Question: In what way does the history help explain the case?
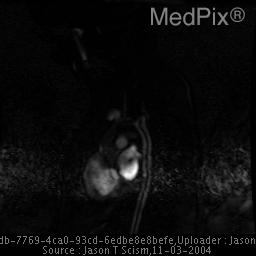
Answer: The patient's history of This case is based on a 3 year old female who at the age of 18 months underwent surgical resection with end-to-end repair of a mild preductal coarctation of the aorta just proximal to the left subclavian artery take-off. is key in understanding the case.